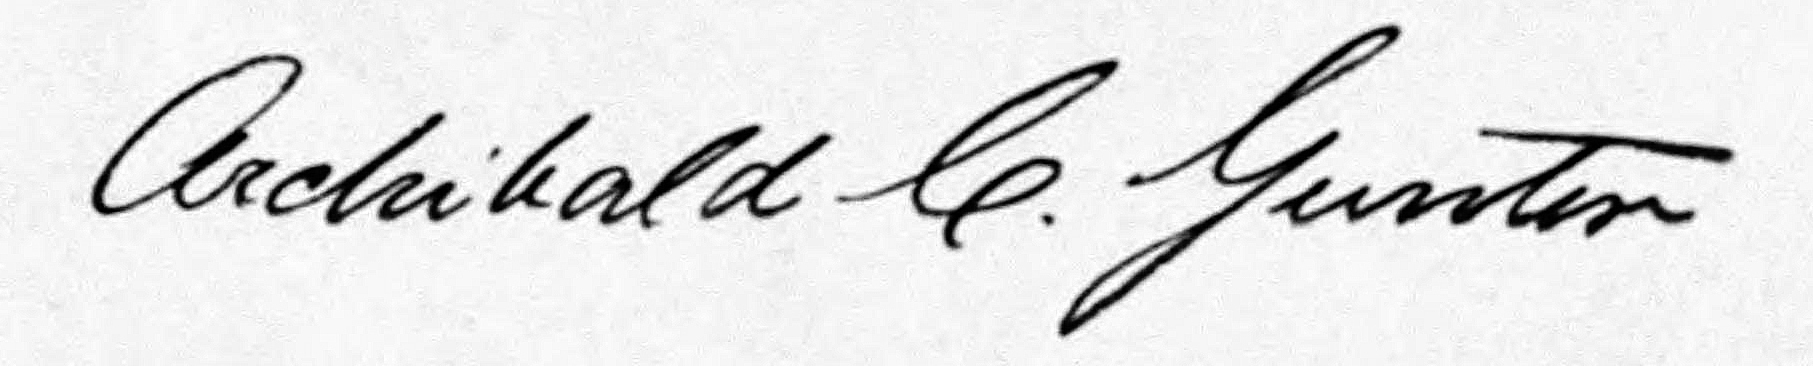
Signature of: archibald clavering gunter